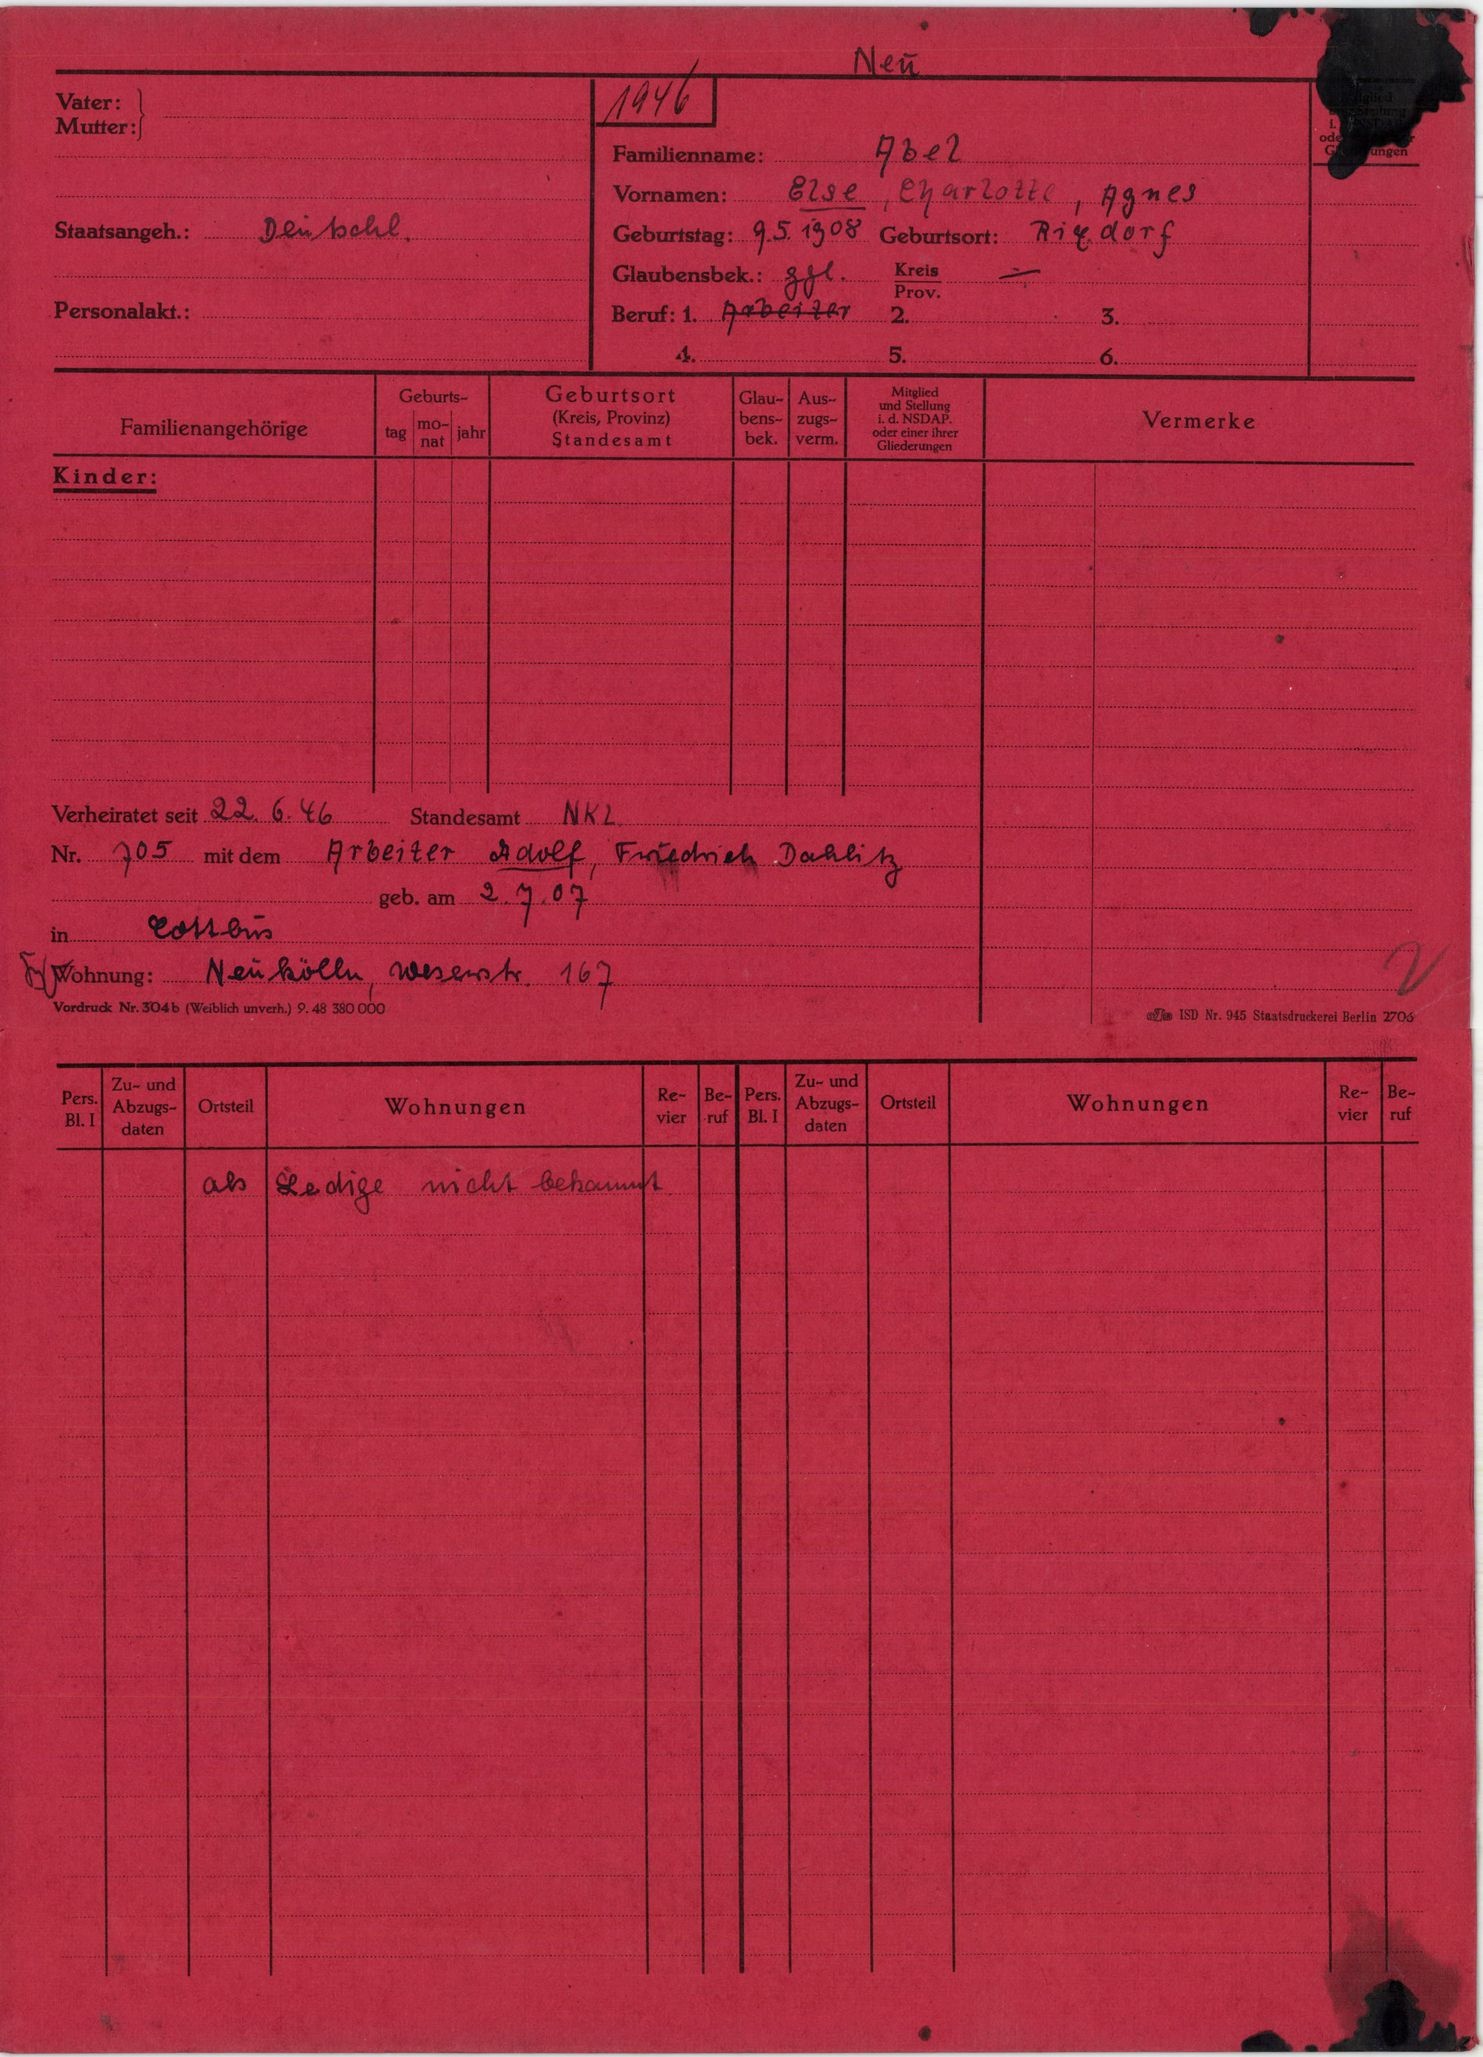
Abel